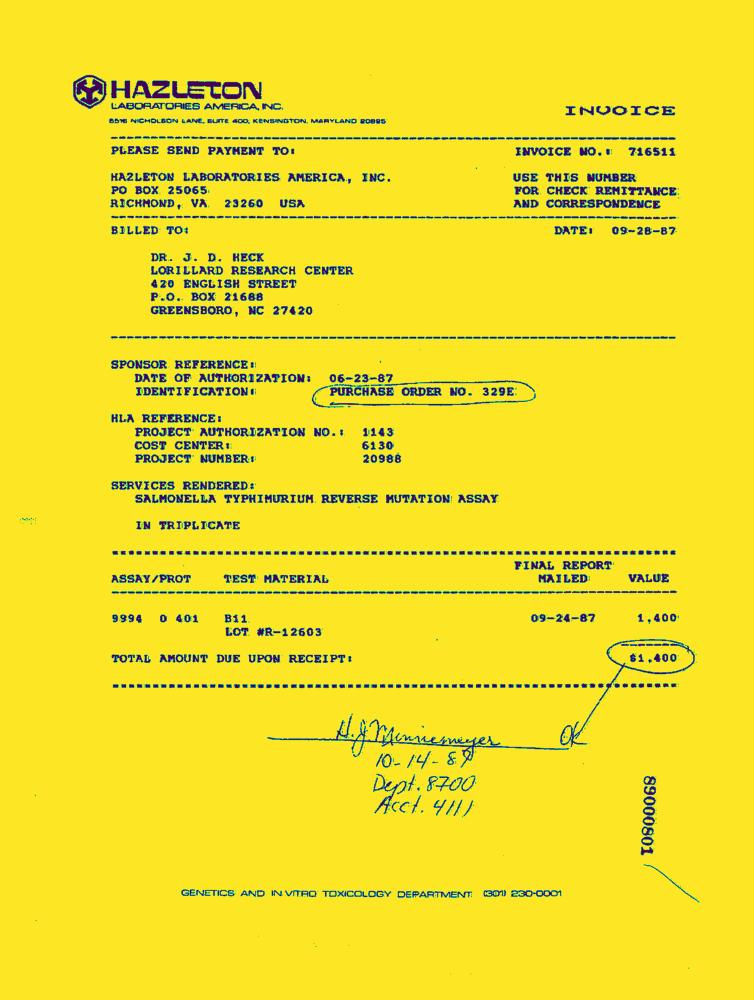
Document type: Invoice-Doc